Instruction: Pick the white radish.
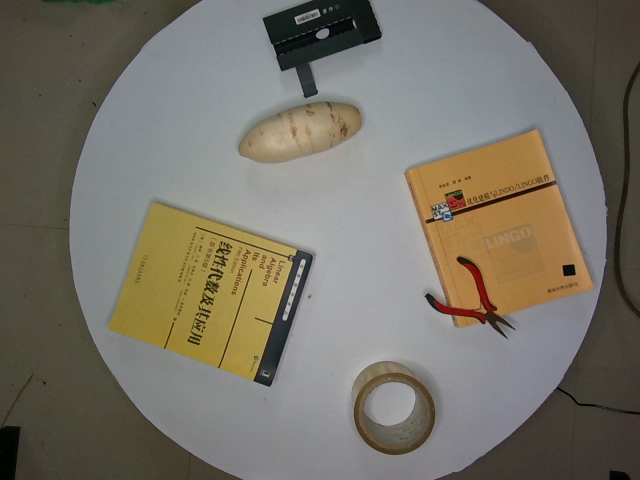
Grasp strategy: vertical